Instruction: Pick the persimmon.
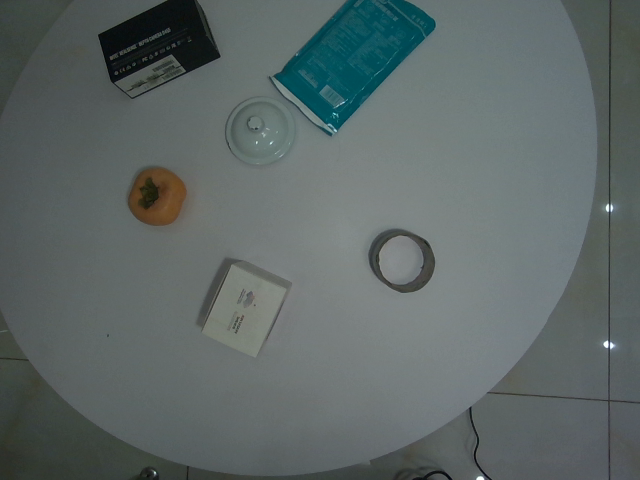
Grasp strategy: vertical